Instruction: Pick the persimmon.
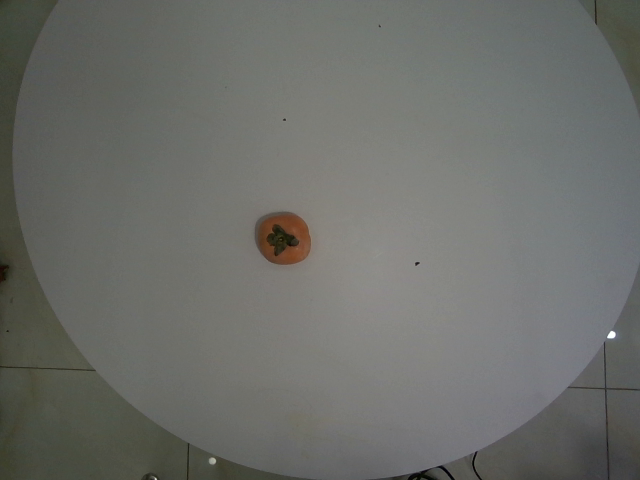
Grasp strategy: vertical